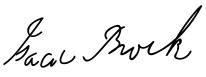
Signature of: isaac brock